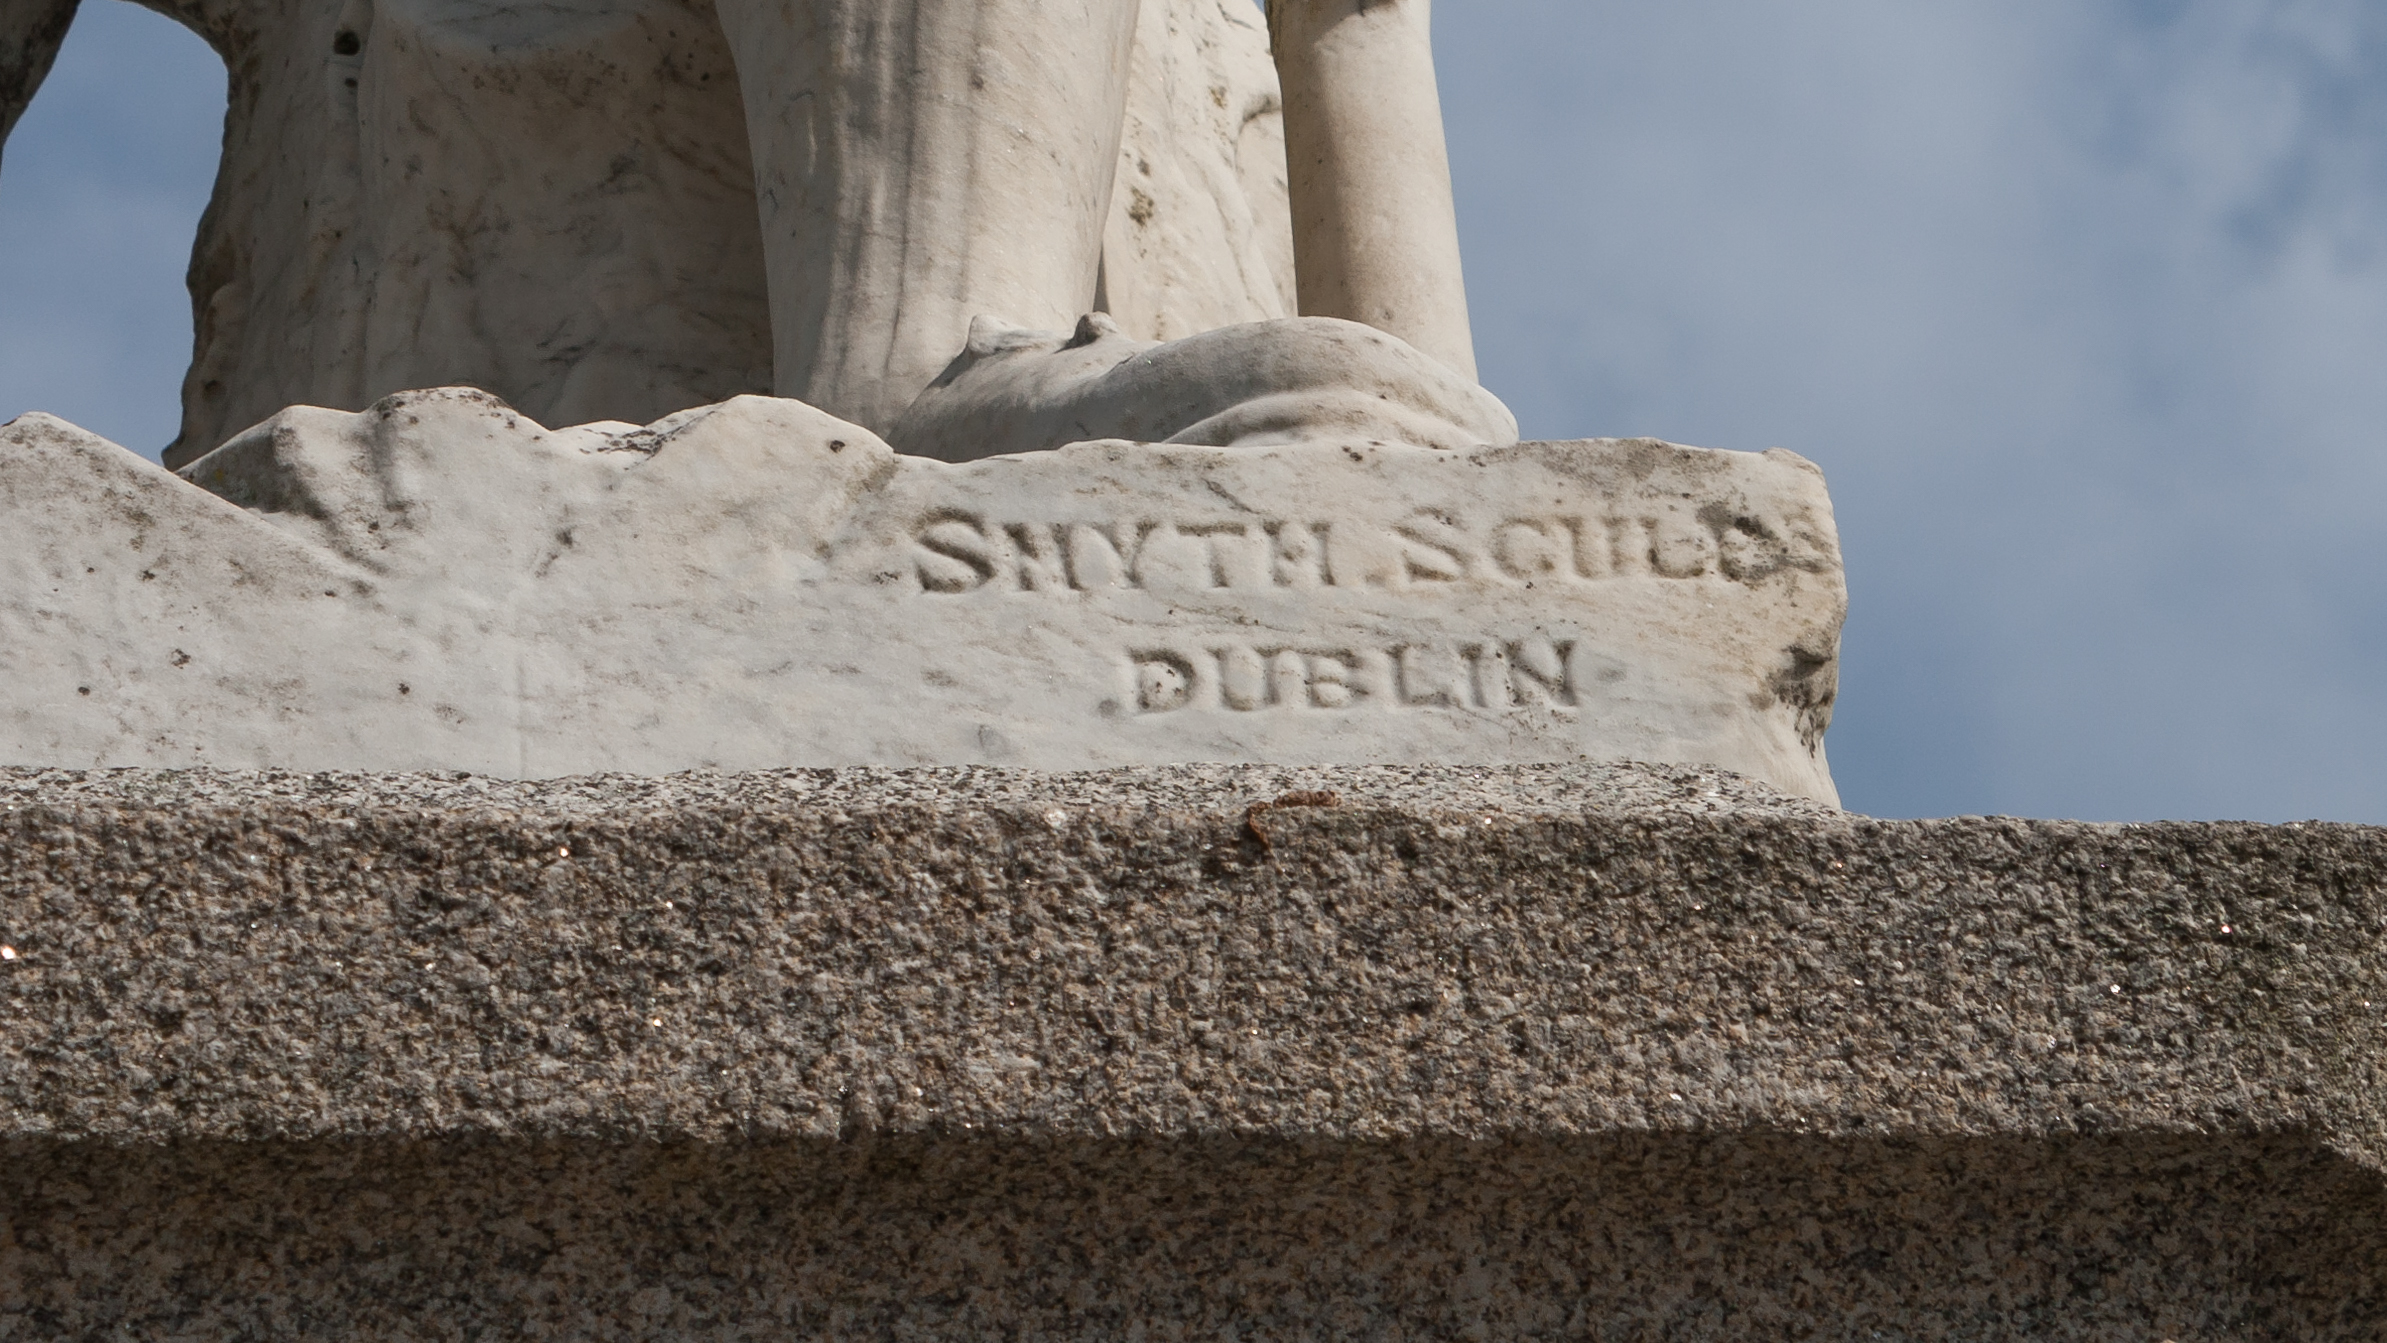
Signature of: george smyth